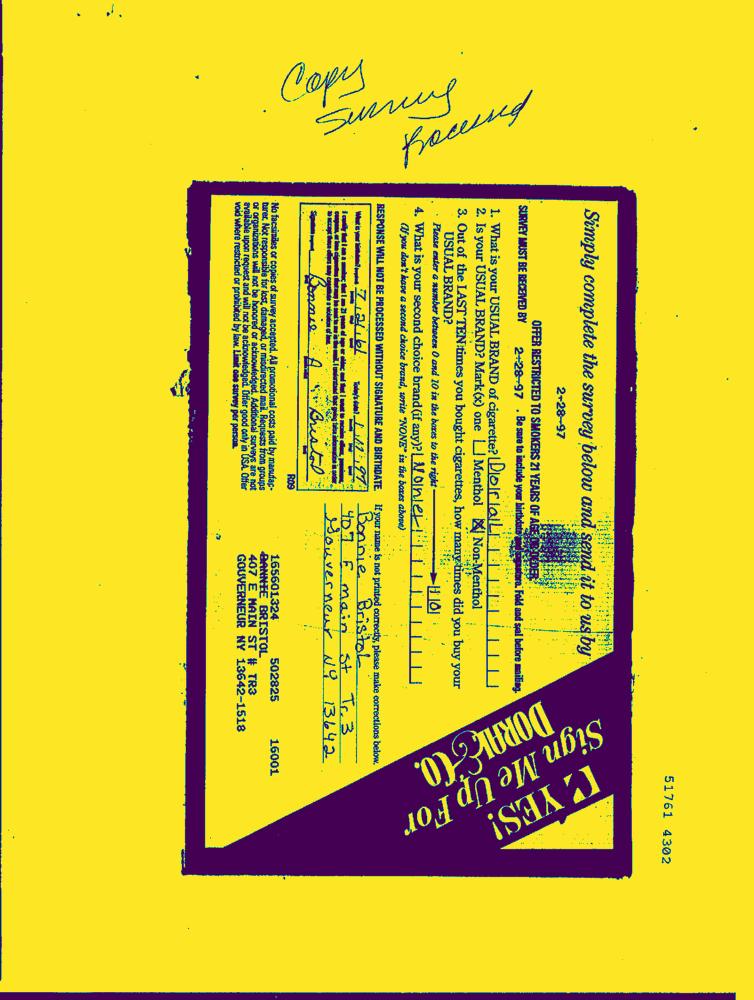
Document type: Hand-Written